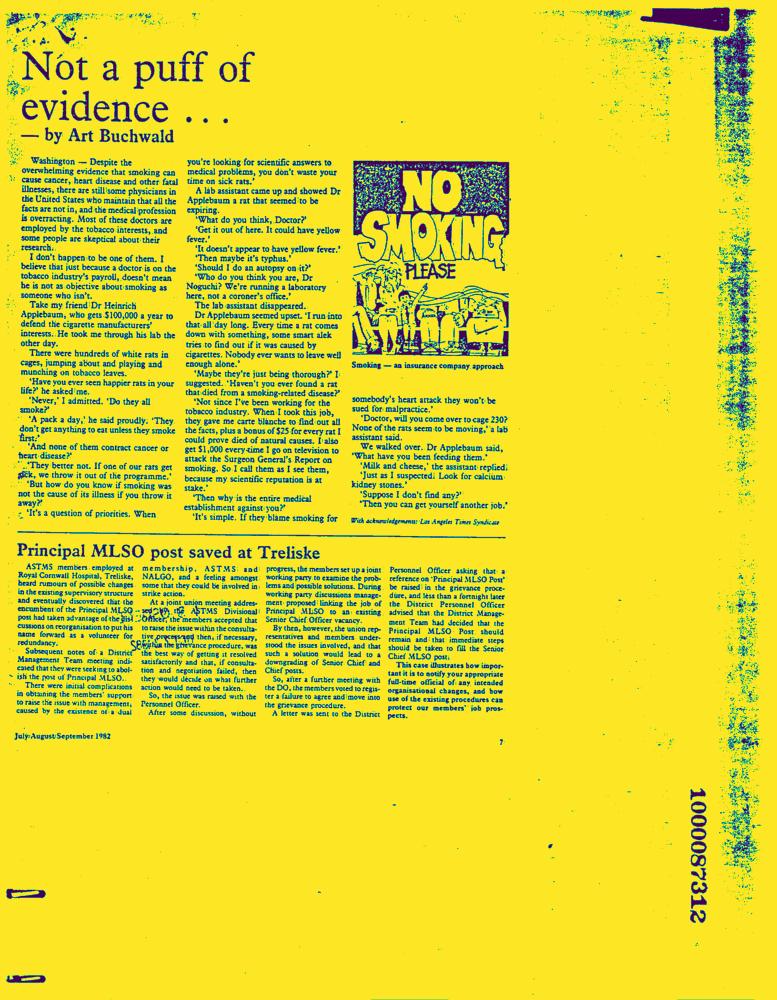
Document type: News-Article